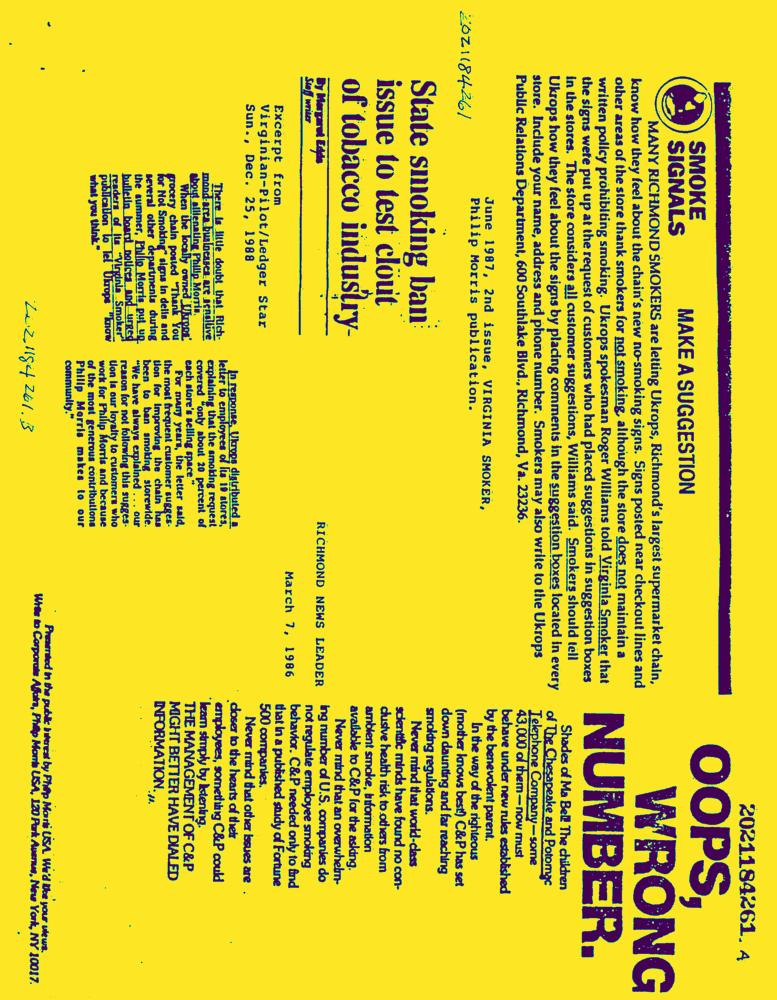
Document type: News-Article